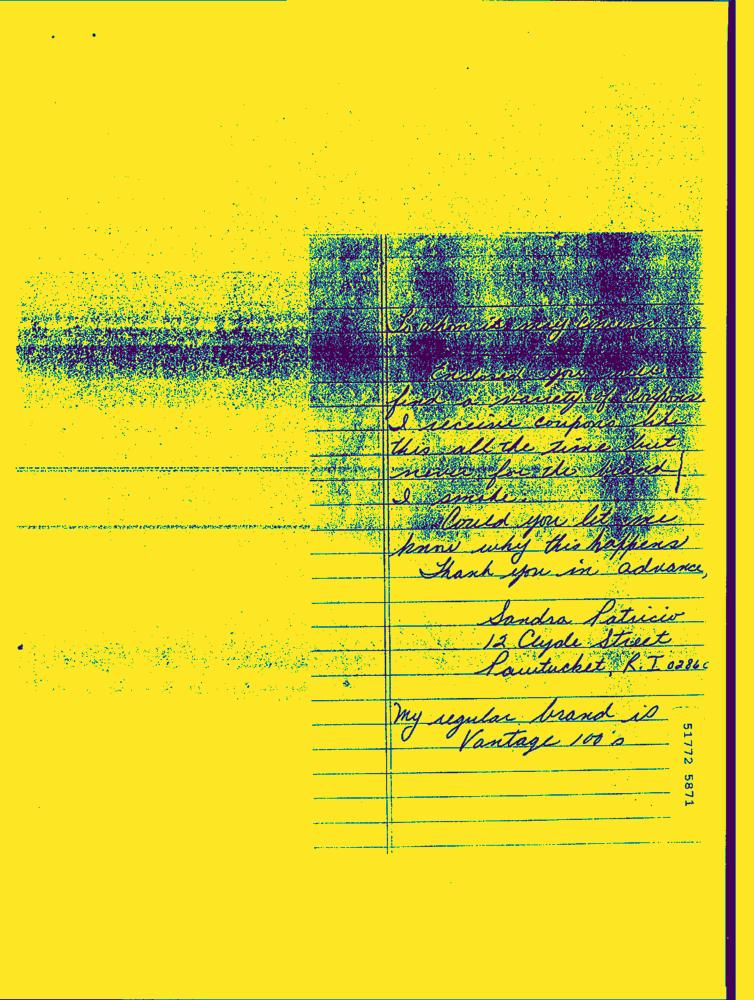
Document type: Hand-Written